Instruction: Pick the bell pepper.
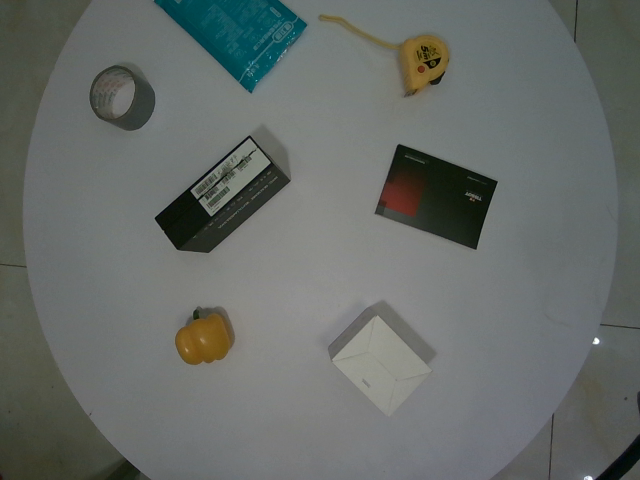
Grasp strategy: vertical